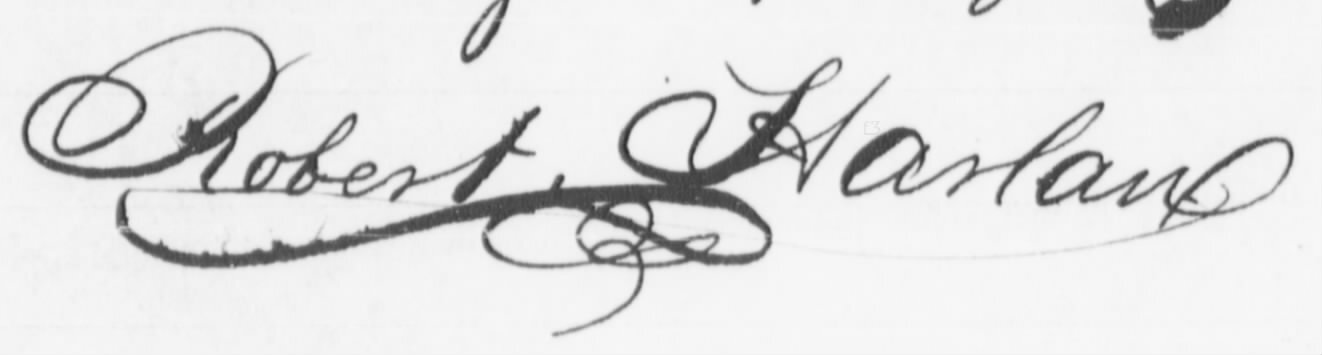
Signature of: robert james harlan